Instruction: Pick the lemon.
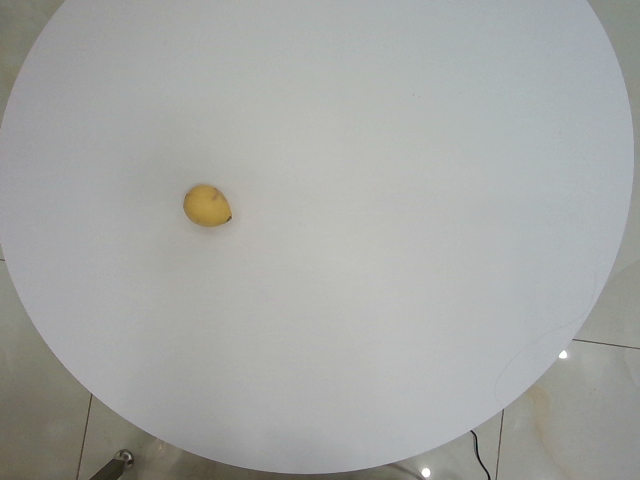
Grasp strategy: vertical